Question: What type of tax is indicated in the document, personal property or real estate?
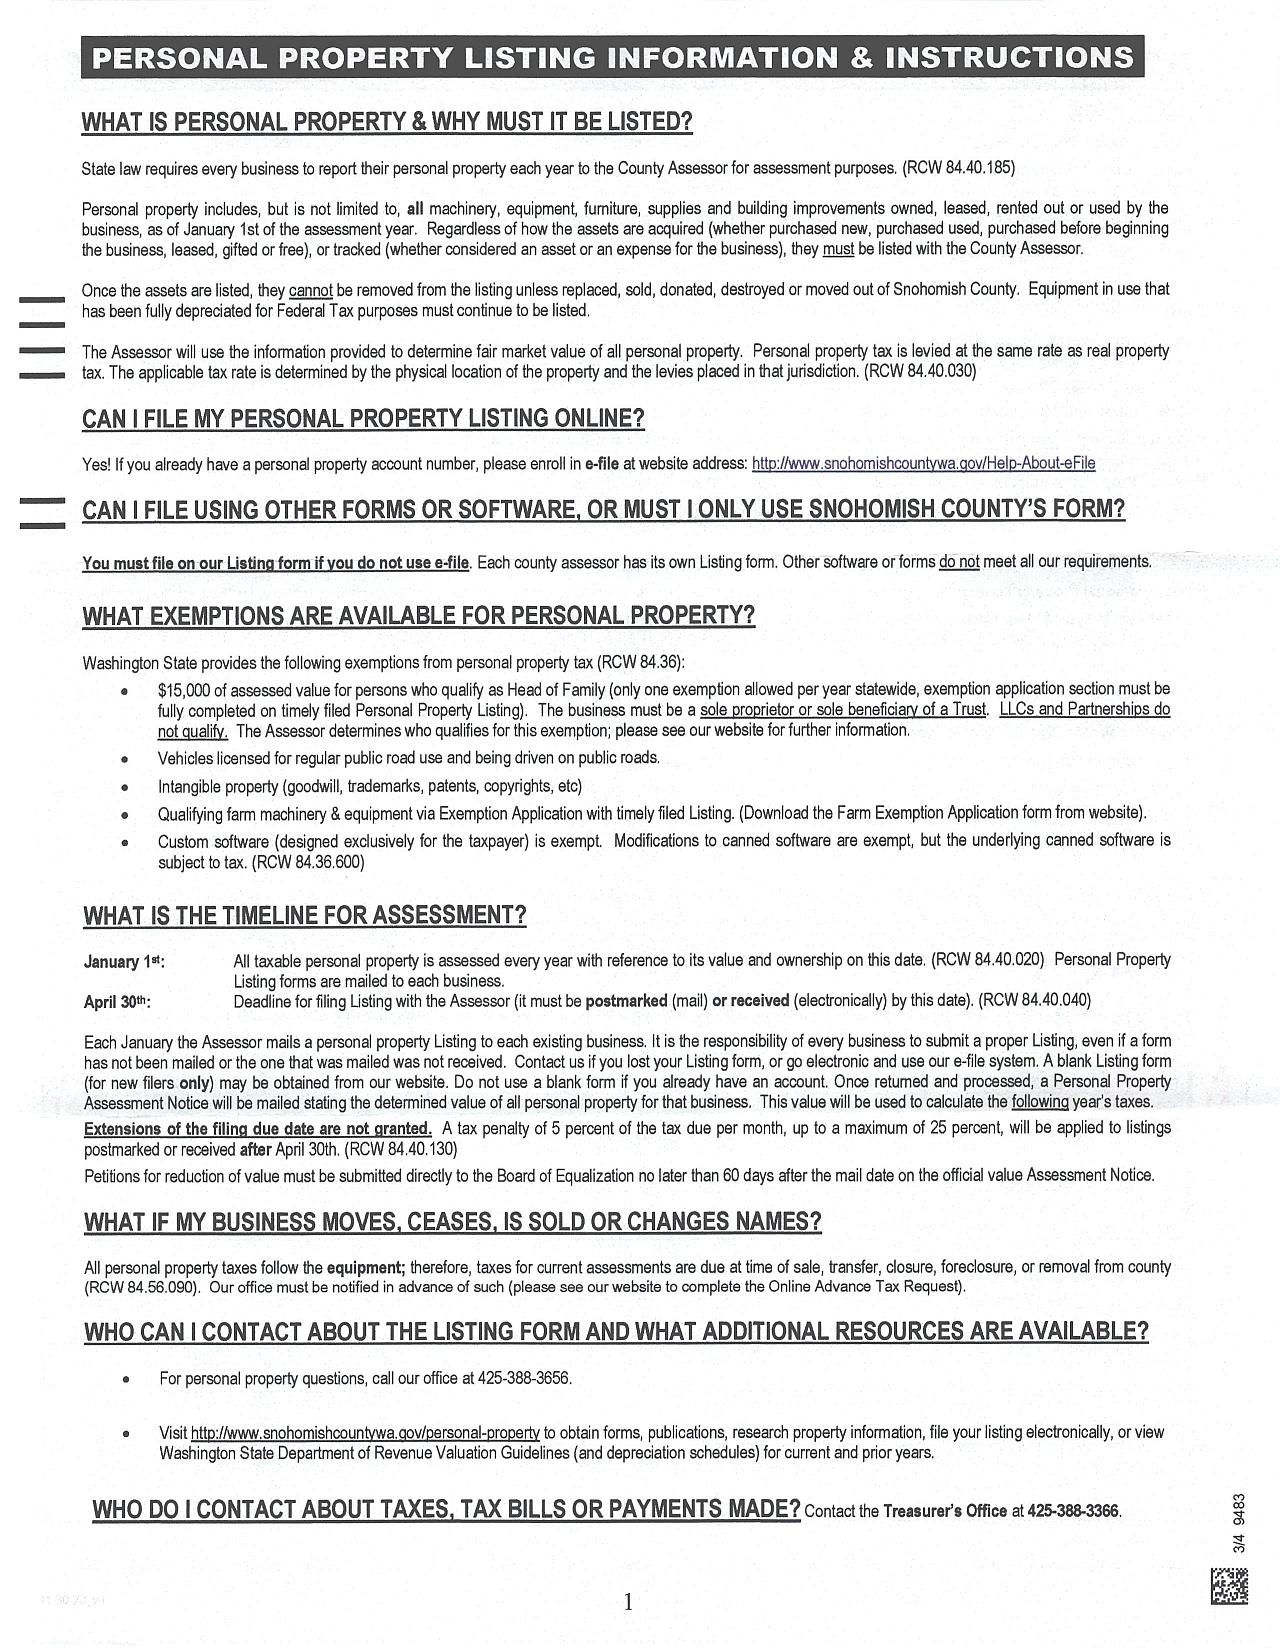
Answer: "Personal Property Tax"